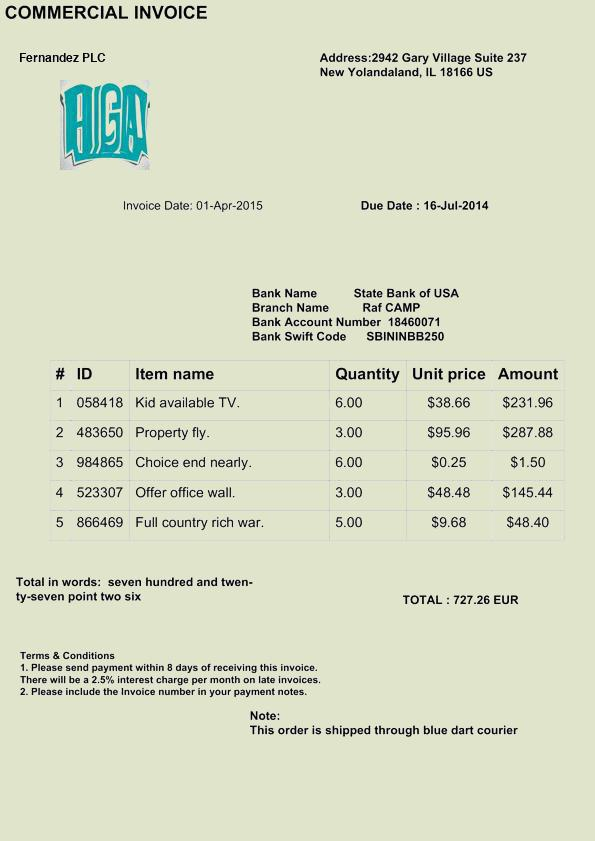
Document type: Invoice